Patient: Female, age 73
A 73-year-old woman visited a local doctor complaining of persistent dry cough for three months. Chest computed tomography (CT) showed consolidation in the right lower lobe. She was considered to have bacterial pneumonia and received treatment with garenoxacin for one week, but her symptoms did not improve. Then, she was referred to our institution where she was diagnosed as having diabetes mellitus at 73 years old and received treatment with sitagliptin 50 mg/day. She had no history of smoking or dust exposure.
Her vital signs on the first visit included a heart rate of 73 beats/min, blood pressure of 110/63 mmHg, and body temperature of 35.9  C. Chest auscultation revealed fine crackles. She had no signs or symptoms of edema, arthritis, skin lesions characteristic of DM, myalgia, muscle tenderness, or muscle weakness.
Arterial blood gas analysis under ambient air showed a pH of 7.423, partial pressure of carbon dioxide of 39.7 mmHg, and partial pressure of oxygen (PaO2) of 74.3 mmHg. Laboratory findings were as follows: white blood cell count, 6300/mm3; neutrophils, 4300/mm3; eosinophils, 200/mm3; basophils, 0/mm3; monocytes, 400/mm3; lymphocytes, 1300/mm3; hemoglobin, 11.9 g/dL; platelet count, 26.3 x 104/mm3; serum total protein, 7.3 g/dL; albumin, 4.0 g/dL; normal liver transaminase; lactate dehydrogenase, 207 IU/L; creatine kinase, 72 U/L; creatinine, 0.68 mg/dL; C-reactive protein, 0.26 mg/dL; ferritin, 471 ng/mL; Krebs von den Lungen-6 (KL-6), 609 U/mL; surfactant protein-D, 42.0 ng/mL; and brain natriuretic peptide, 7.9 pg/mL. Her anti-nuclear antibody titer was x 40 with a homogeneous pattern. Rheumatoid factor, anti-cyclic citrullinated peptide antibody, anti-aminoacyl tRNA synthetase antibody, anti-Sjogren's-syndrome-related antigen A antibody, proteinase 3-anti-neutrophil cytoplasmic autoantibody (ANCA), and myeloperoxidase ANCA were all negative, as were beta-D glucan, Cryptococcus antigen, and interferon gamma release assay (QuantiFERON ). Pulmonary function testing showed obstructive respiratory dysfunction (Table 1). Chest radiography showed consolidation in the right lower lung field (Fig. 1). Chest high-resolution CT (HRCT) showed subpleural consolidation with volume reduction in the right lower lobe and localized ground-glass opacity in the left lower lobe (Fig. 2A). Bronchoalveolar lavage (BAL) obtained from the right B8b had a total cell count of 1.7 x 105 cells/mL (macrophages, 45.0%; lymphocytes, 48.1%; neutrophils, 2.3%; and eosinophils, 4.6%). The CD4/CD8 lymphocyte ratio was 2.2. No significant pathogens were cultured from the BAL. Transbronchial lung biopsy (TBLB) of the right B8a was performed, but no alveoli were present in the specimens.
We suspected that she might have cryptogenic organizing pneumonia, invasive mucinous adenocarcinoma, or malignant lymphoma. We treated her with prednisolone (PSL) 40 mg per day and observed the response to the treatment. Although she received PSL for two weeks, her pulmonary lesions did not improve (Fig. 2B). We discontinued the PSL and performed TBLB of the right B10, but only a few atypical cells were present in the specimens. Two months after discontinuation of the PSL, chest HRCT showed slight worsening of the left lower lobe consolidation (Fig. 2C). A SLB of the right upper lobe was performed to obtain a definitive diagnosis. The specimen showed subpleural perilobular airspace organization and fibrosis, subpleural fibroelastosis, and inflammation in the respiratory bronchioles (Fig. 3). We considered that she had ILD, but we could not specifically diagnose ILD based on these pathological findings. Therefore, we determined that she had unclassifiable idiopathic interstitial pneumonia.
One month after SLB (6 months after the first visit), cracking and hyperkeratosis of the tips and margins of her fingers (mechanic's hand) and erythematous papules on the dorsum of the right proximal interphalangeal joints and distal interphalangeal joints (Gottron's papules) appeared (Fig. 4). Manual muscle testing revealed no weakness of the muscles, and electromyography showed no myogenic changes. Arterial blood gas analysis under ambient air showed a PaO2 of 78.1 mmHg. Her levels of lactate dehydrogenase of 270 U/L, KL-6 of 789 U/mL, surfactant protein-D of 130 ng/mL, ferritin of 477 ng/mL, and C-reactive protein of 1.62 mg/dL were all elevated. The anti-MDA5 antibody index was 665 (normal: <32). Her levels of creatine kinase of 51 U/L, myoglobin of <21 ng/dL, and aldolase of 5.2 IU/L were not elevated. Chest HRCT showed worsening of the bilateral subpleural consolidation and ground-glass opacity (Fig. 5A). On the basis of these findings, we held a multidisciplinary discussion and made a diagnosis of anti-MDA5 antibody-positive CADM associated with ILD. She was then treated with PSL, tacrolimus, and intravenous (IV) cyclophosphamide, and she was administered trimethoprim/sulfamethoxazole as prophylaxis for pneumocystis pneumonia. IV cyclophosphamide was discontinued after two cycles because cytomegalovirus (CMV) infection and invasive pulmonary aspergillosis developed. After the treatment was initiated, her clinical symptoms improved, and her KL-6 and ferritin levels decreased (Fig. 6). Six months after starting the treatment, chest HRCT showed improvement of the consolidation and ground-glass opacity (Fig. 5B and C). Subsequently, the anti-MDA5 antibody index was measured in cryopreserved serum obtained on her first admission, and it proved to be 740.
Keywords: anca, cytoplasmic autoantibody, anti-melanoma differentiation-associated gene 5, bal, bronchoalveolar lavage, cadm, clinically amyopathic dermatomyositis, cmv, cytomegalovirus, ct, computed tomography, clinically amyopathic dermatomyositis, dm, dermatomyositis, hrct, high-resolution computed tomography, ild, interstitial lung disease, ivcy, intravenous cyclophosphamide, interstitial lung disease, kl-6, krebs von den lungen-6, mda5, anti-melanoma differentiation-associated gene 5, psl, prednisolone, pao2, partial pressure of oxygen, rp-ild, rapidly progressive interstitial lung disease, slb, surgical lung biopsy, slowly progressive, surgical lung biopsy, tblb, transbronchial lung biopsy
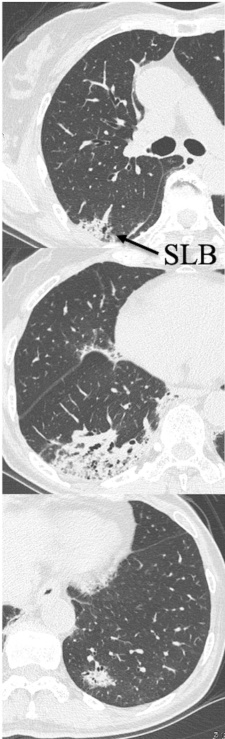
Image caption: Pulmonary findings of chest high-resolution computed tomography. (B) Two weeks after she began receiving prednisolone (PSL), consolidation had not improved.